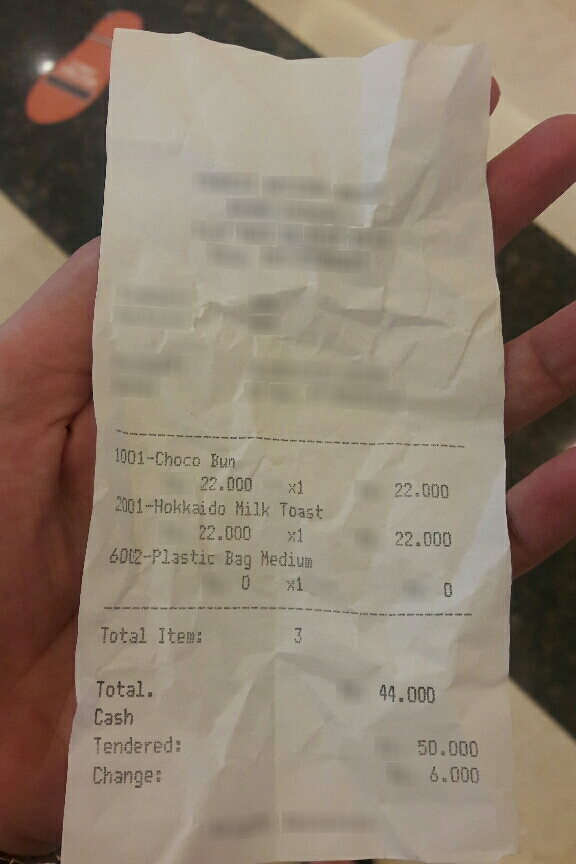
Extraction:
receipt: line_items: name: 1001-Choco Bun
price: 22.000
qty: x1
name: 2001-Hokkaido Milk Toast
price: 22.000
qty: x1
name: 6002-Plastic Bag Medium
price: 0
qty: x1
total: 44.000